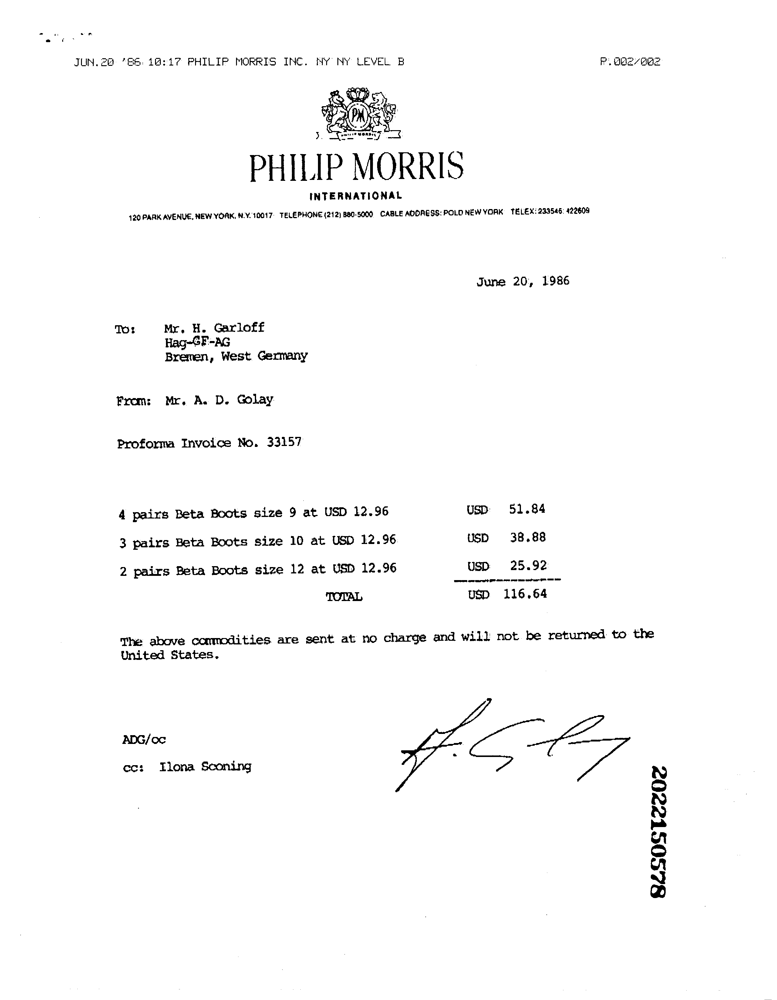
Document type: Invoice